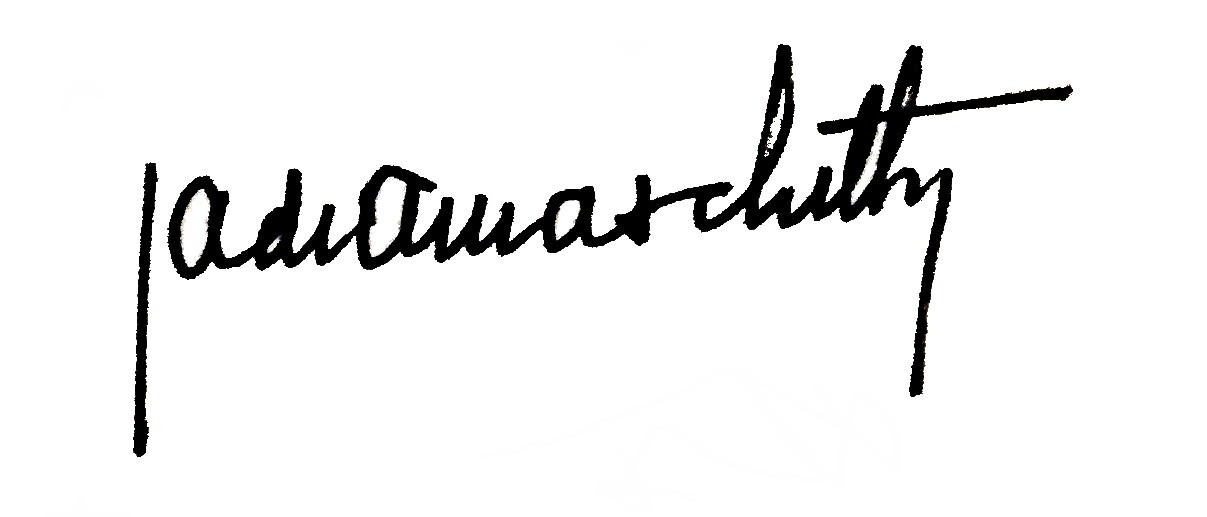
Signature of: josé antonio de armas chitty